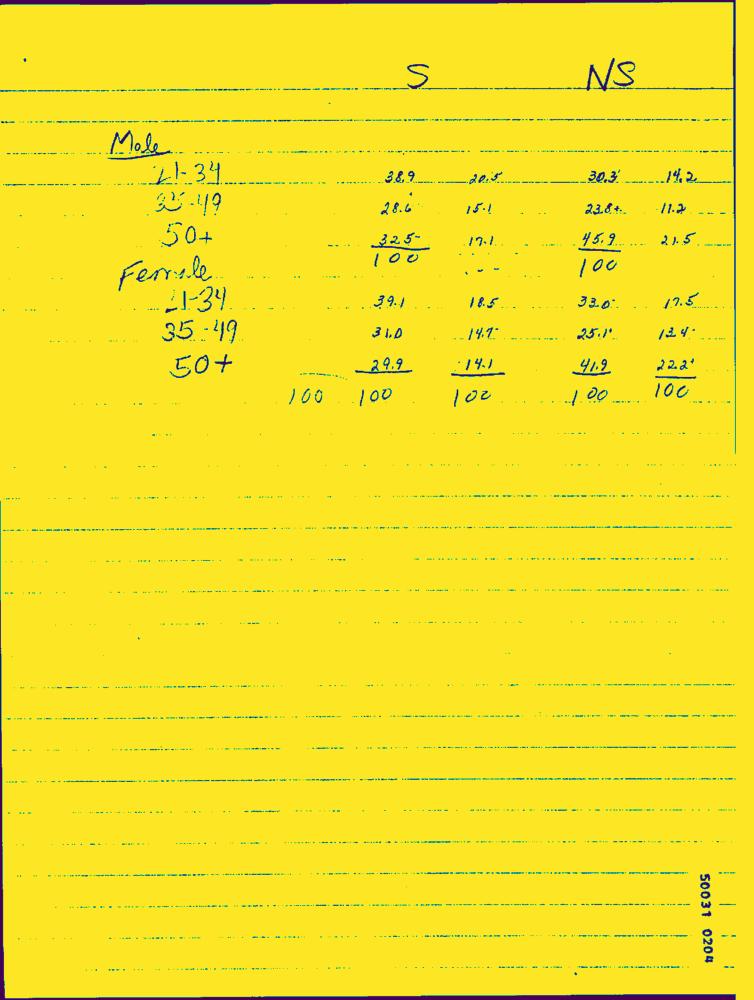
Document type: Hand-Written